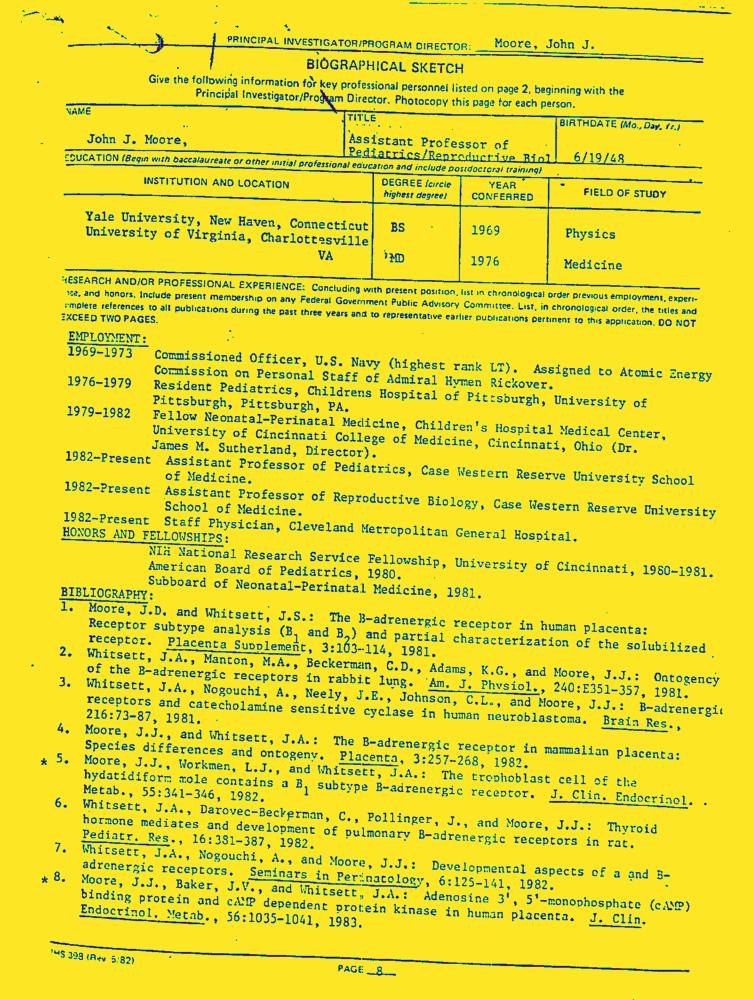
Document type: Resume-Doc